Question: What is the main concern?
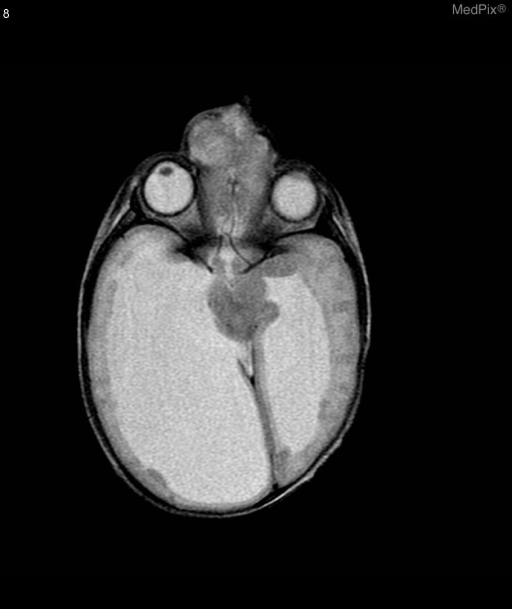
Answer: The findings suggest T1 sagital view showing enlarged posterior lateral ventricles.  The image shows a midline opening of the skull above the bridge of the nose with protrusion of brain parenchyma through the skull defect.

T2 axial views show bilateral asymmetrically enlarged lateral ventricles (right>left).  Brain parenchyma protruding from a midline skull defect at the level of the eyes with CSF communication into the mass.  Parenchymal volume loss noted in parietal, occipital and frontal lobes.. T2 axial view shows bilateral asymmetrically enlarged lateral ventricles (right>left).  Brain parenchyma protruding from a midline skull defect at the level of the eyes with CSF communication into the mass.  Parenchymal volume loss noted in parietal, occipital, and frontal lobes.. The patient might have a history of 2 day old female infant with midline mass above the nose..